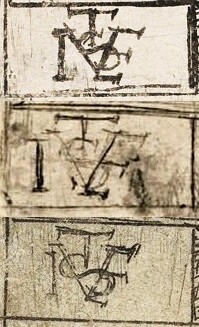
Signature of: juste de juste